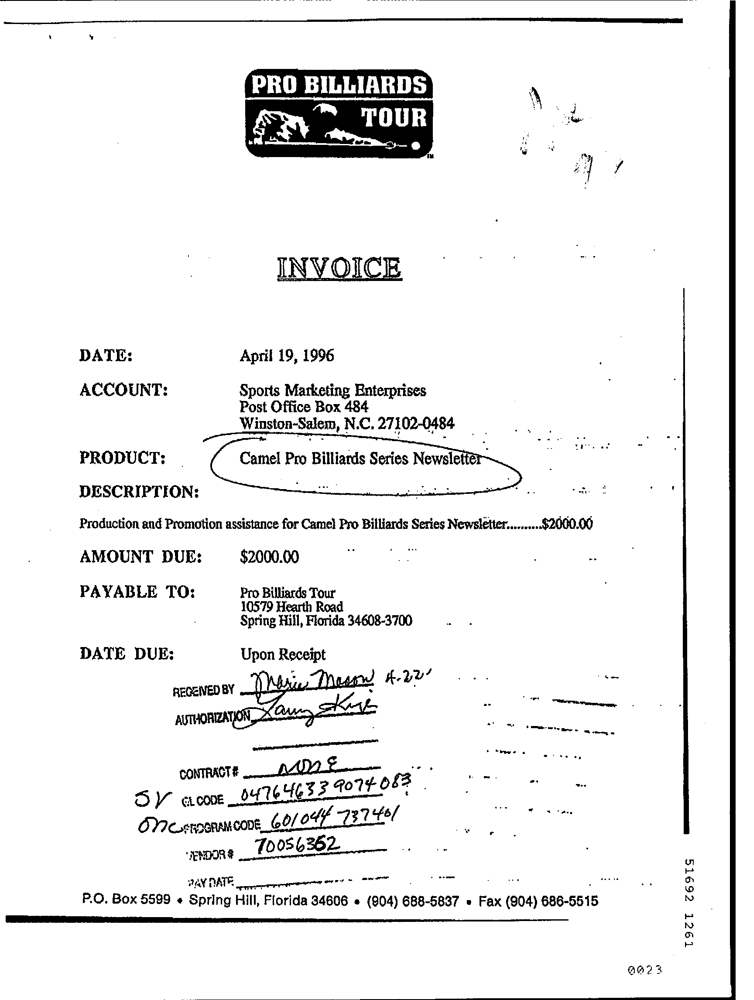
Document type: Invoice